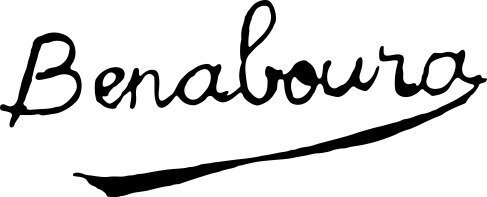
Signature of: hacène benaboura